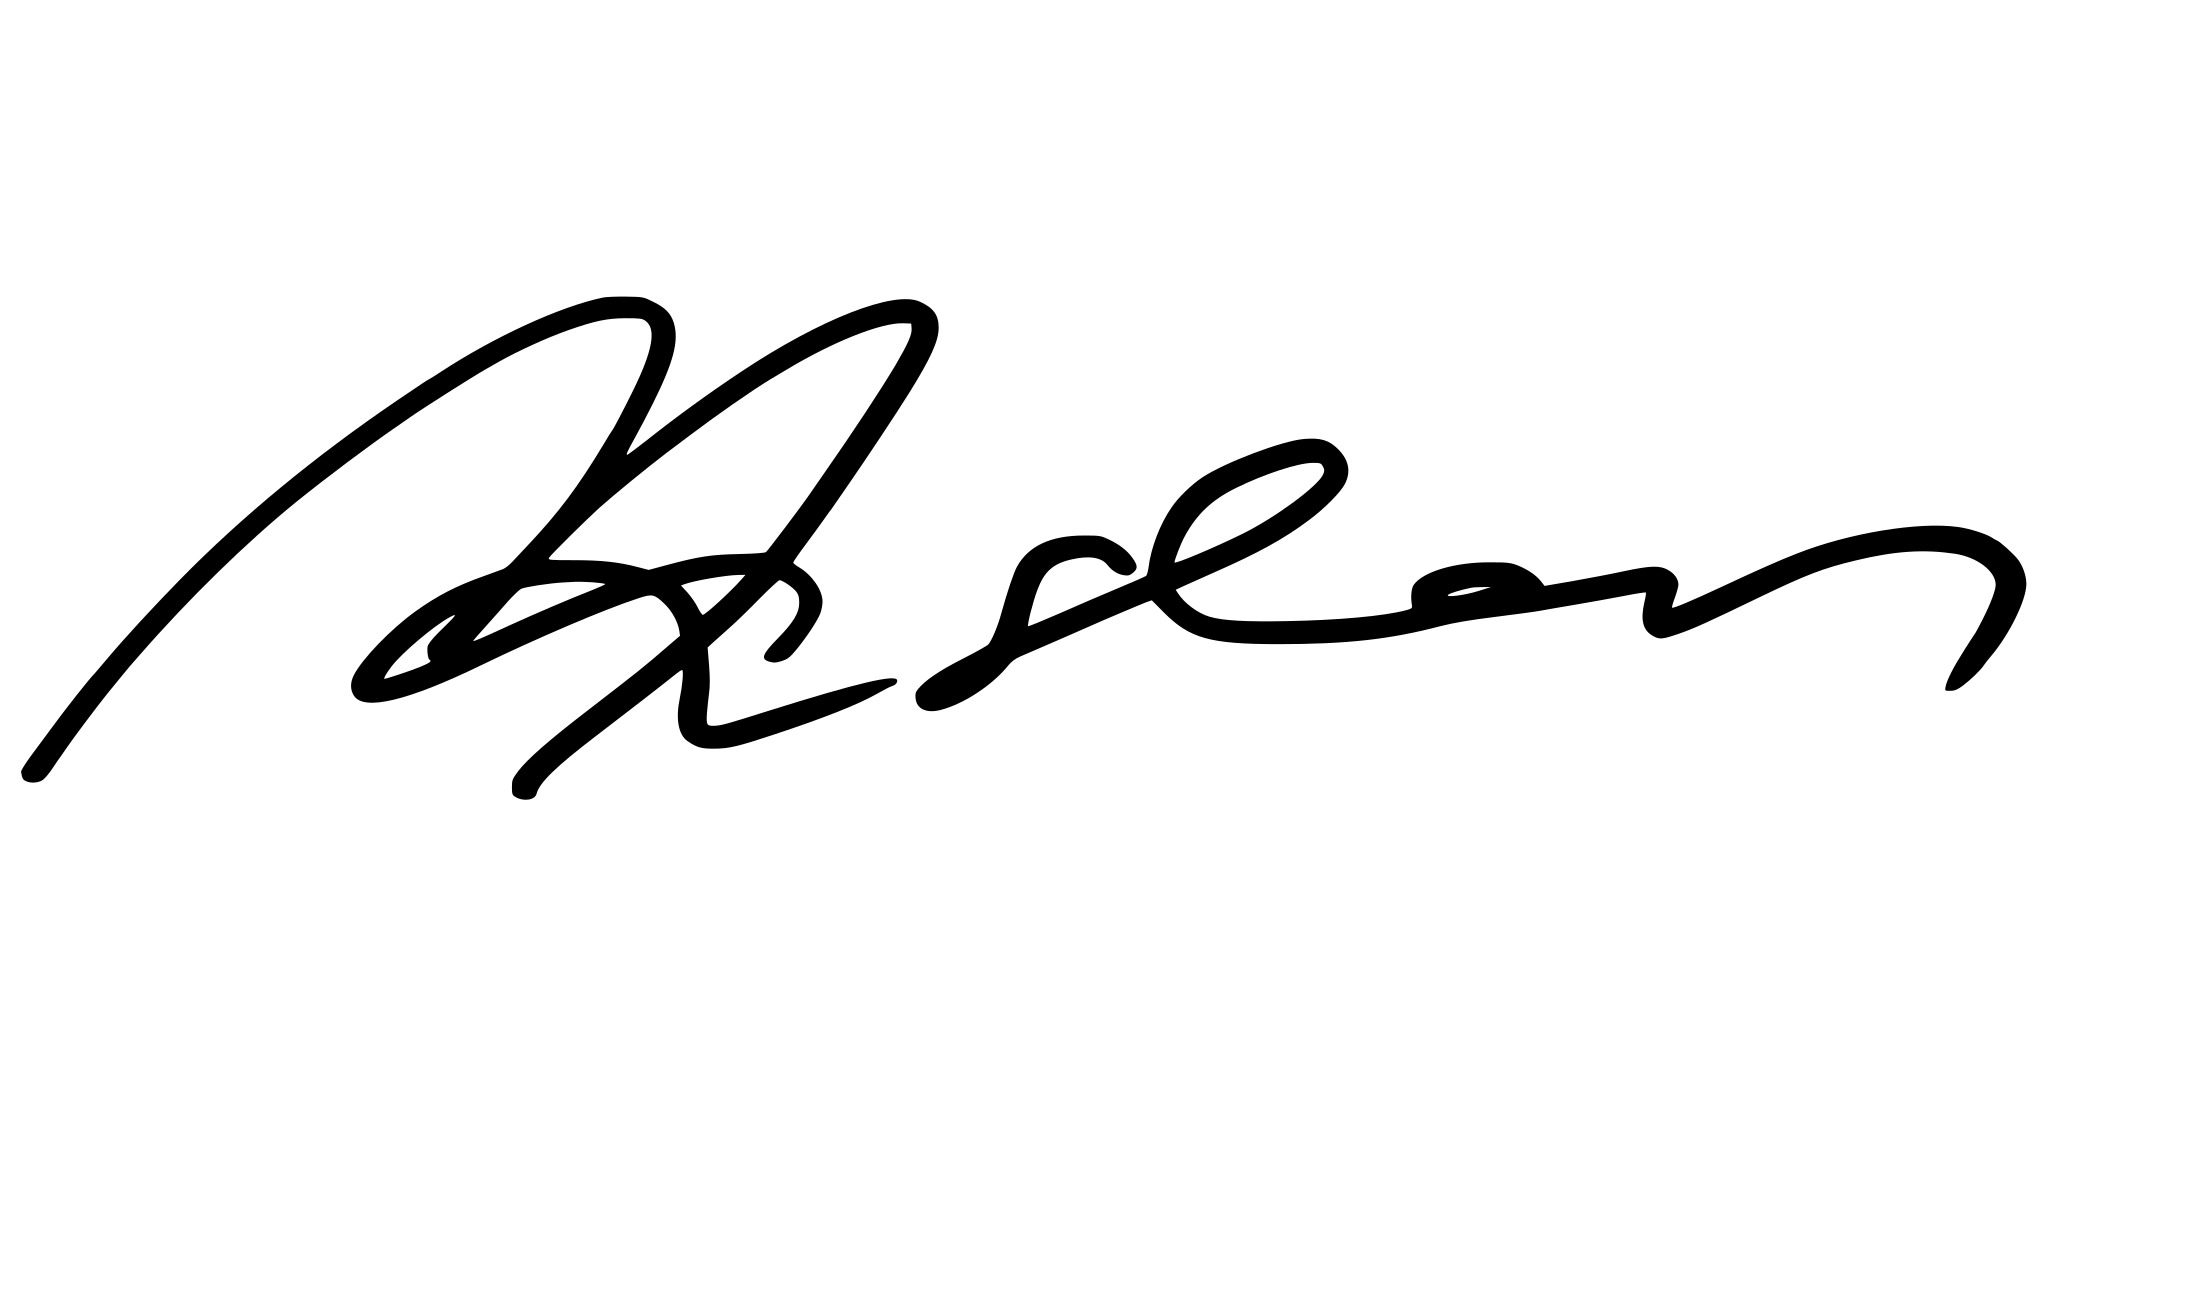
Signature of: müslüm aslan